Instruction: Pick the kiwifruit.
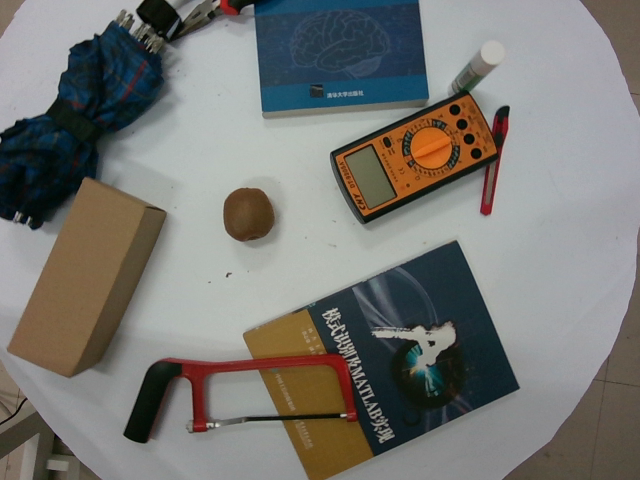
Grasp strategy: vertical